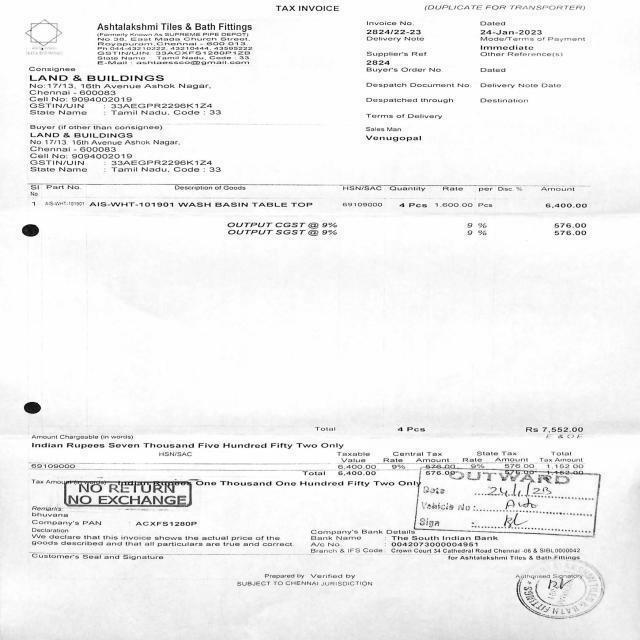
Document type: Invoice